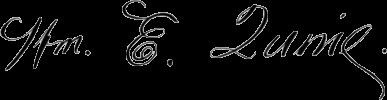
Signature of: william edward quine